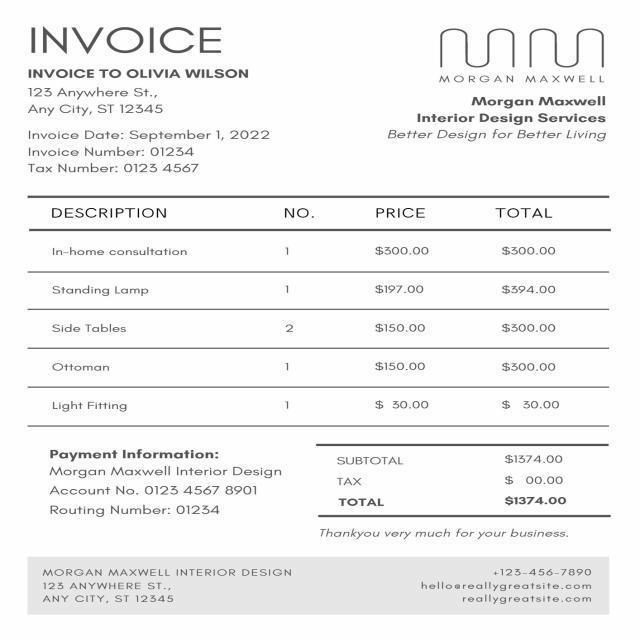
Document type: Invoice